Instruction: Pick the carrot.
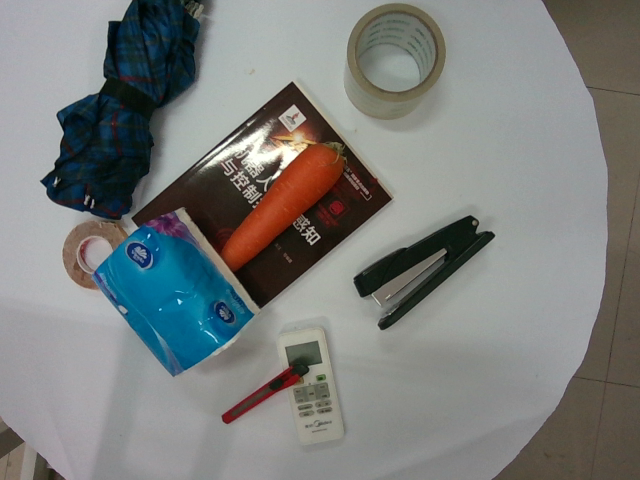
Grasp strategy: vertical